Question: What could the diagnosis suggest?
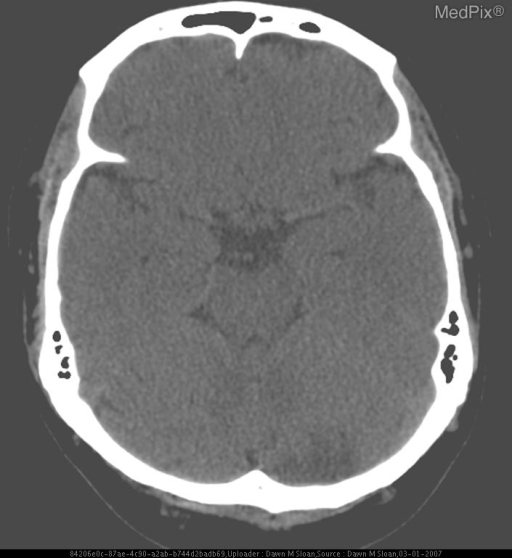
Answer: The possible diagnosis includes •  Cerebellar embolic Infarction
•  Vertebral artery dissection.